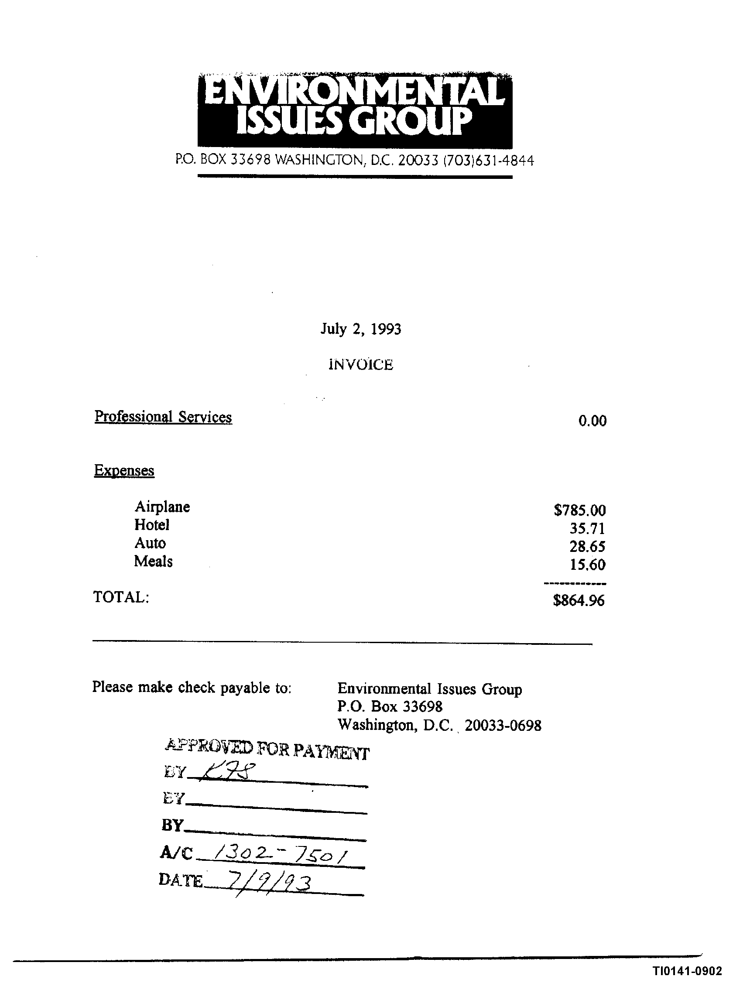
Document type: Invoice